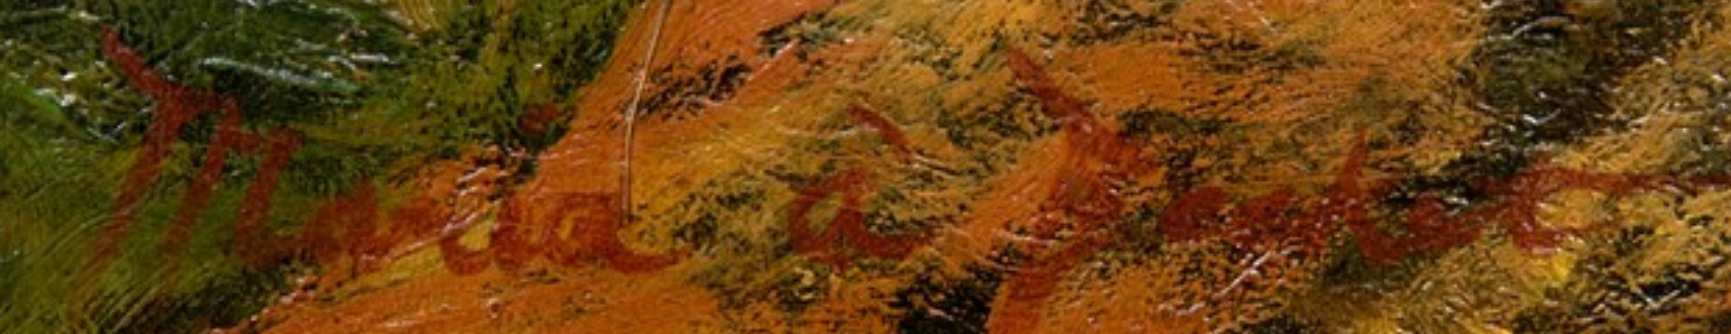
Signature of: maria a becket